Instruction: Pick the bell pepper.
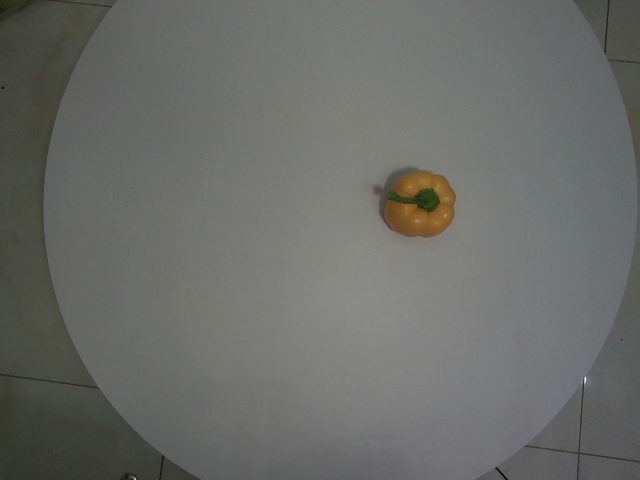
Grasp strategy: vertical